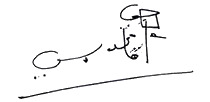
Signature of: beji caid essebsi